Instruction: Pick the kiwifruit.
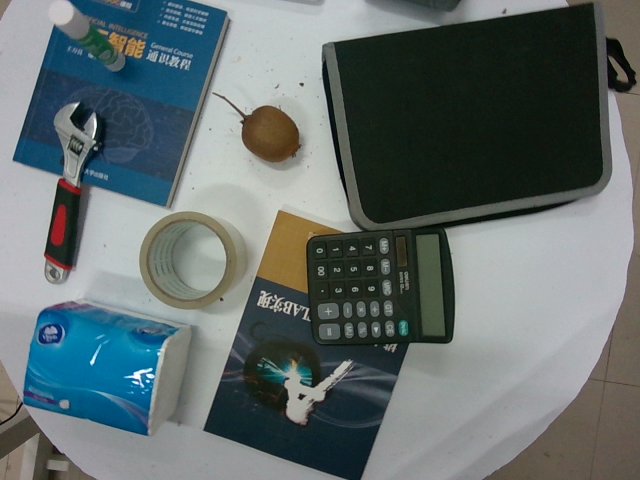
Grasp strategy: vertical